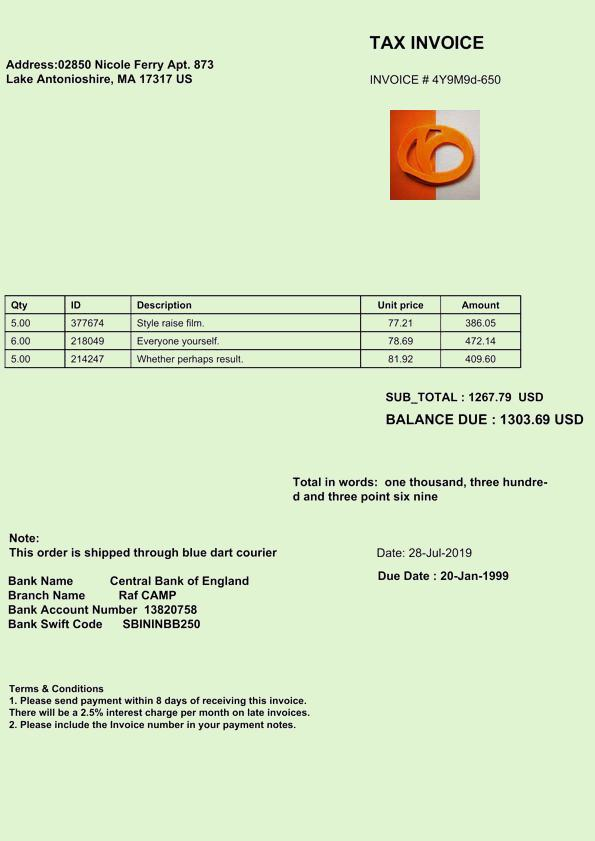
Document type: Invoice